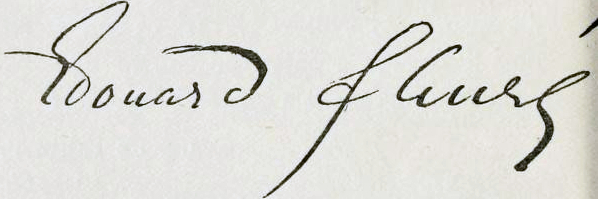
Signature of: édouard schuré